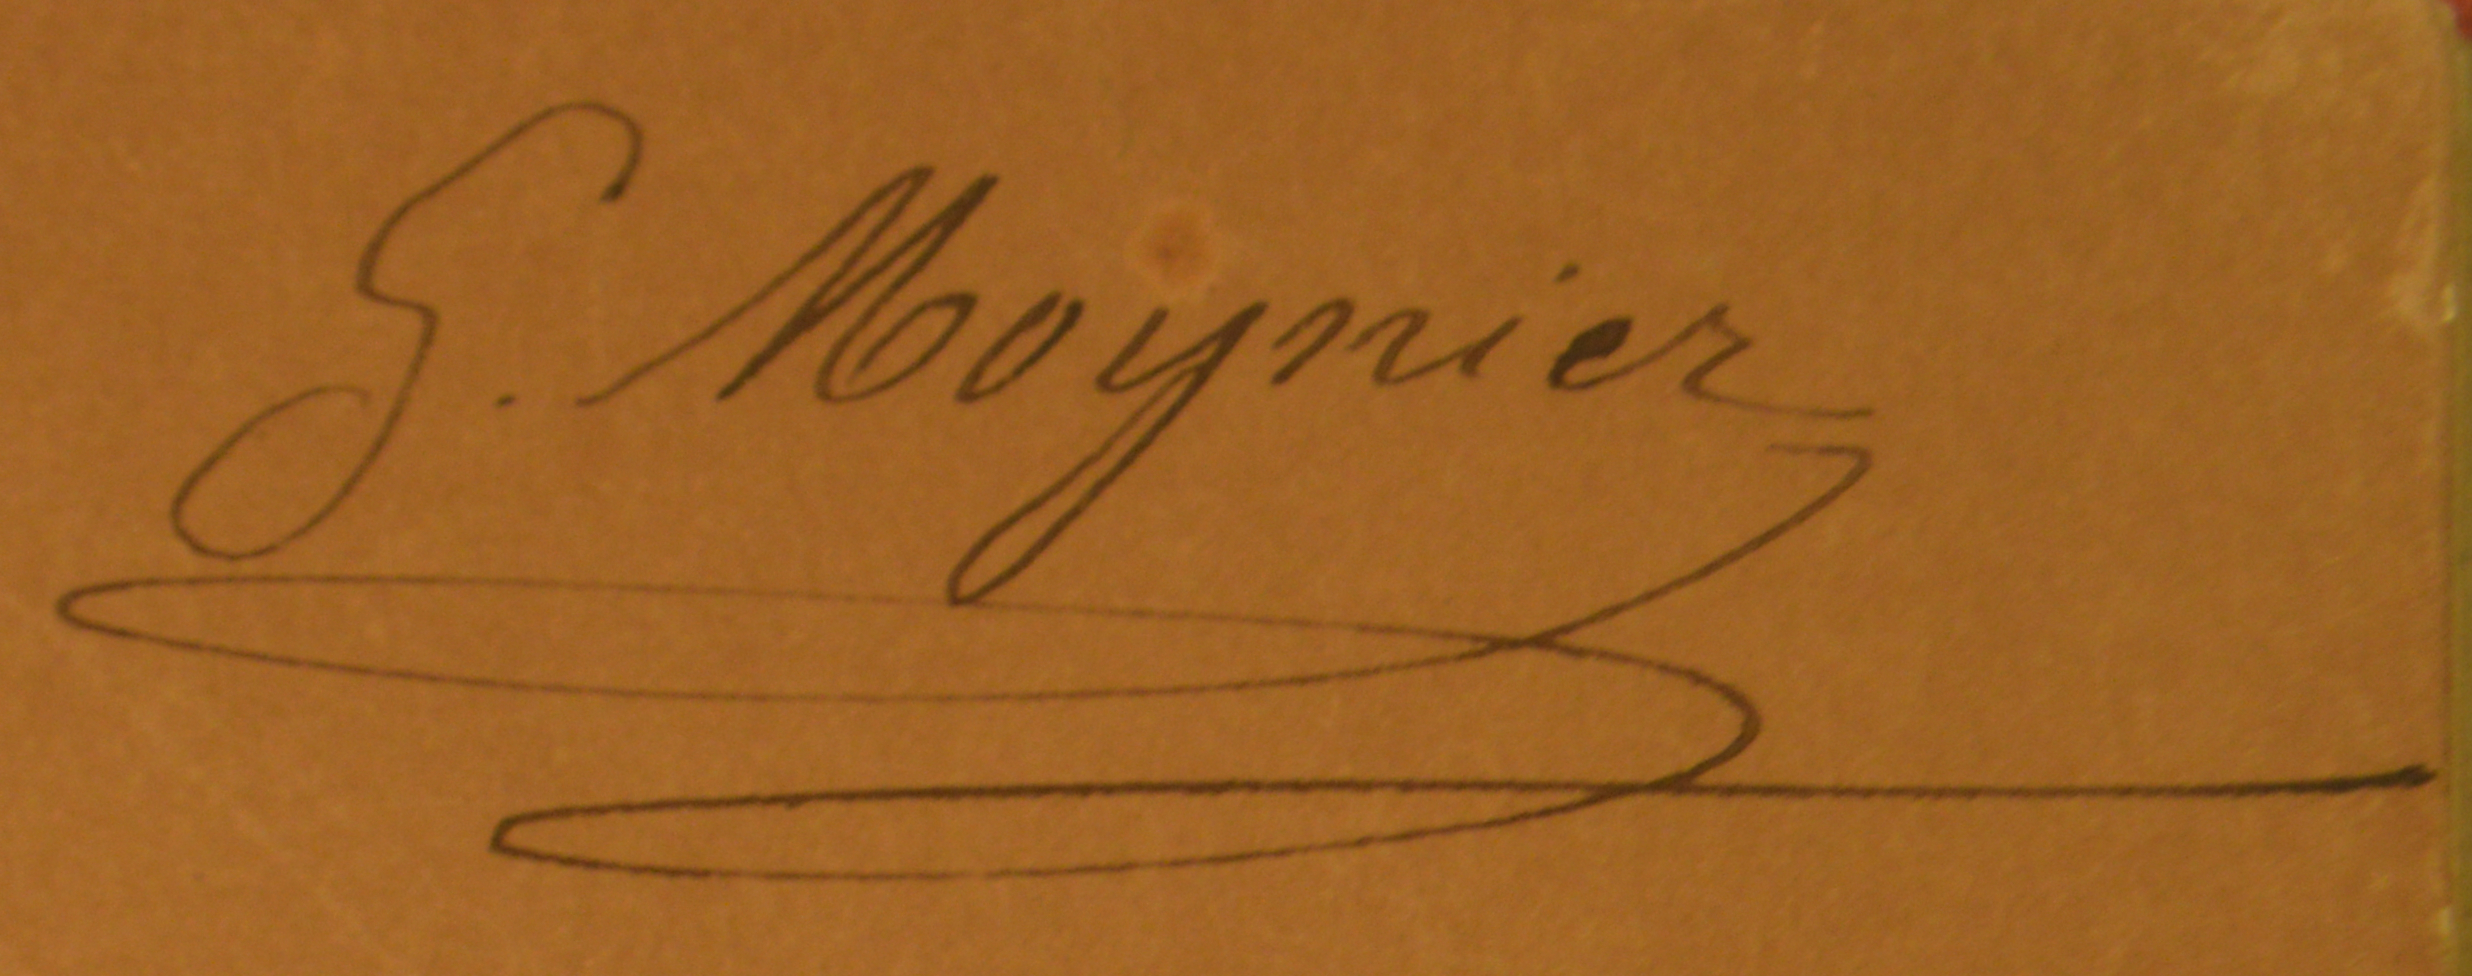
Signature of: gustave moynier